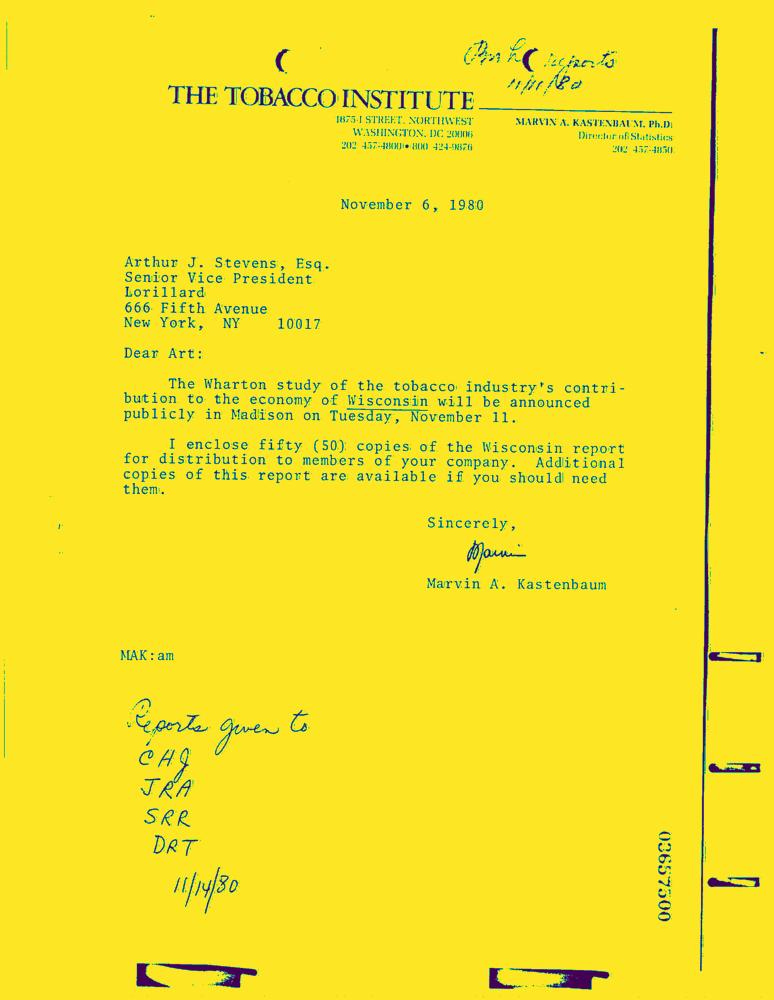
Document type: Letter-Doc